Question: What might the diagnosis be?
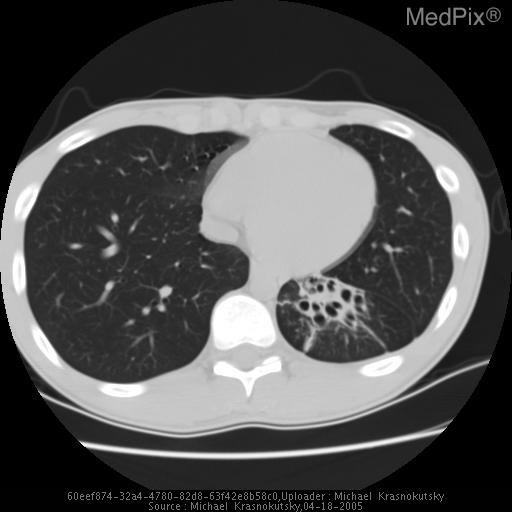
Answer: The possible diagnosis includes •  Bronchiectasis
•  CCAM (this case demonstrates dilated bronchi and not cysts as in CCAM)
•  Pulmonary Sequestration - (no abnormal blood supply in this case).